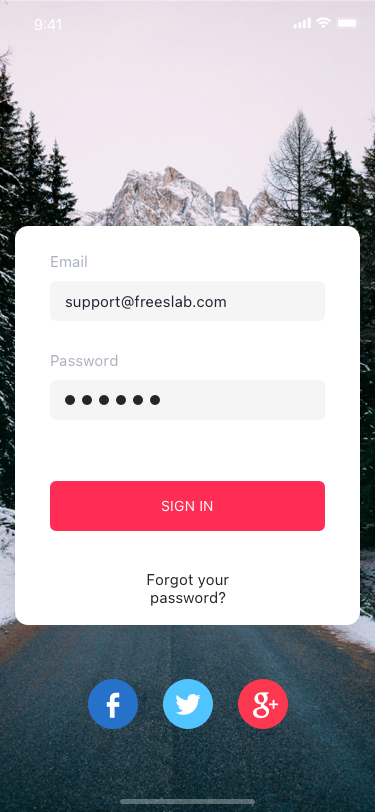
Text in this UI design:
Forgot your password?
Email
support@freeslab.com
Password